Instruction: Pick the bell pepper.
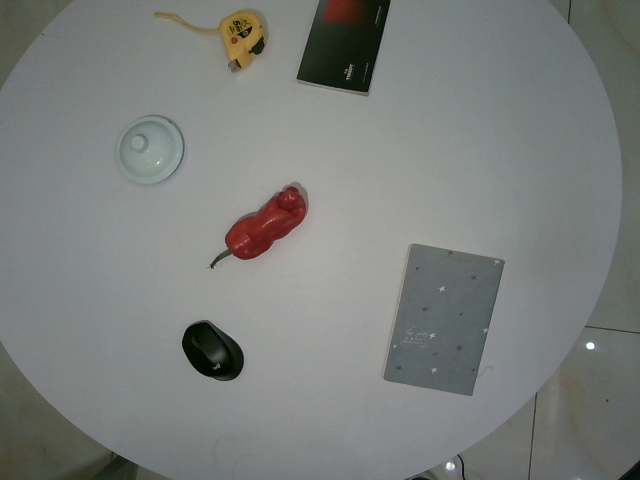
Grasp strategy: vertical